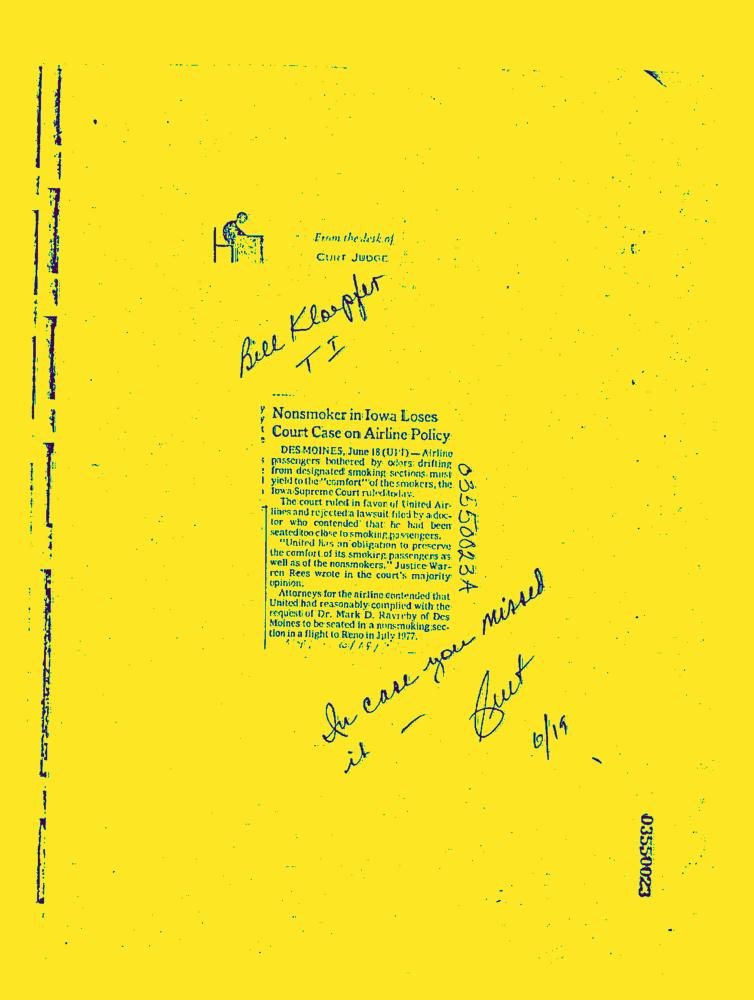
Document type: News-Article